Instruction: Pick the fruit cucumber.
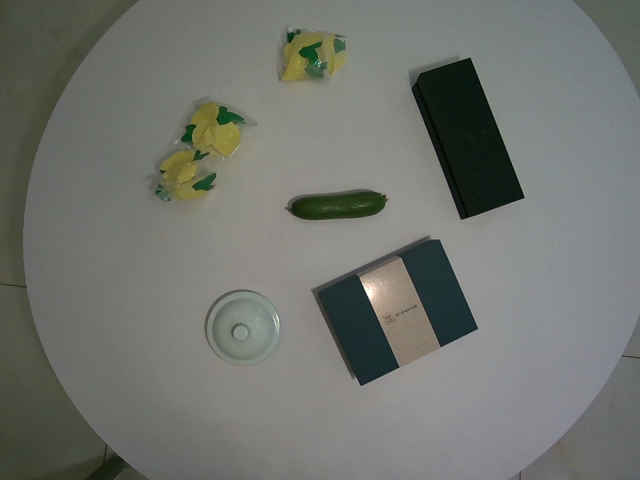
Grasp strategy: vertical